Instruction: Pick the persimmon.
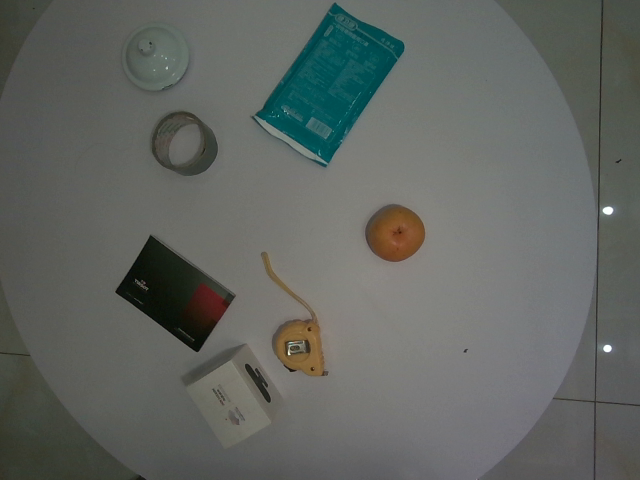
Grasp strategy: vertical